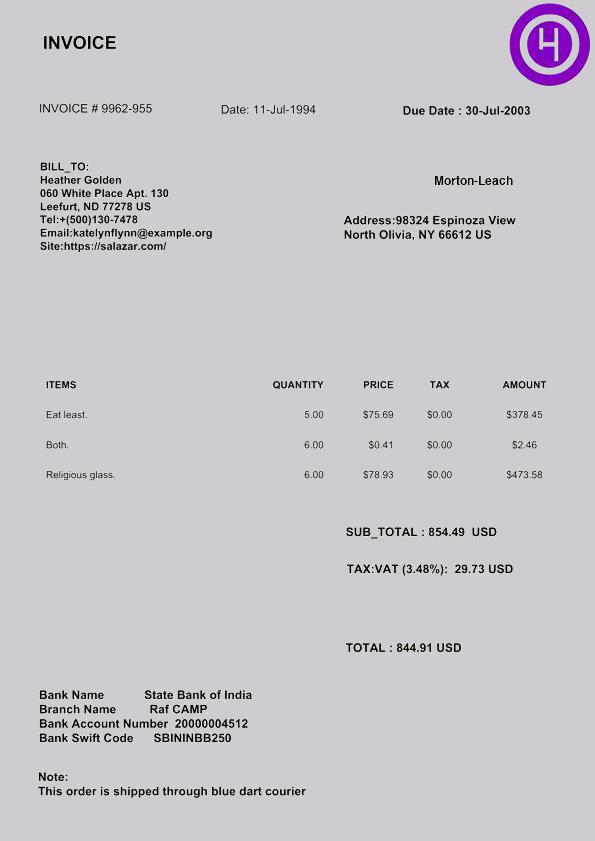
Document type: Invoice